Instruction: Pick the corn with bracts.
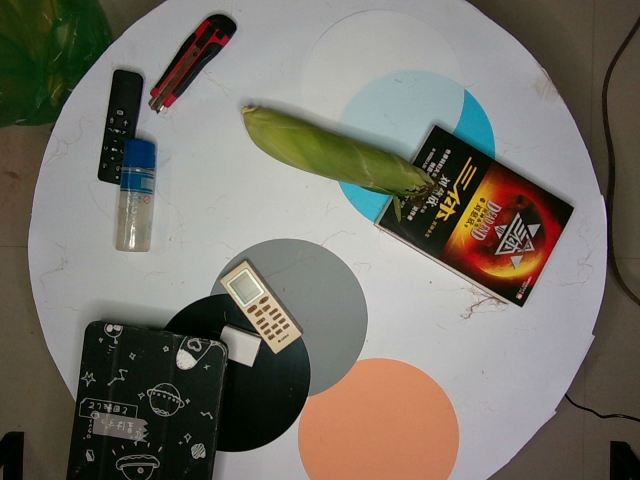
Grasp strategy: vertical